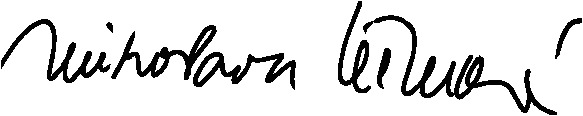
Signature of: miroslava němcová